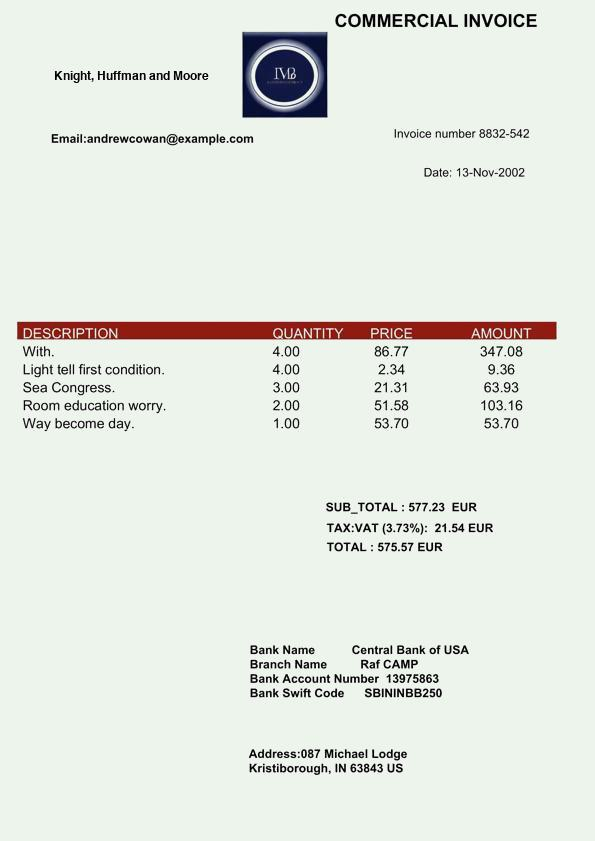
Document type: Invoice